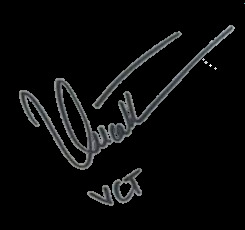
Signature of: vũ cát tường